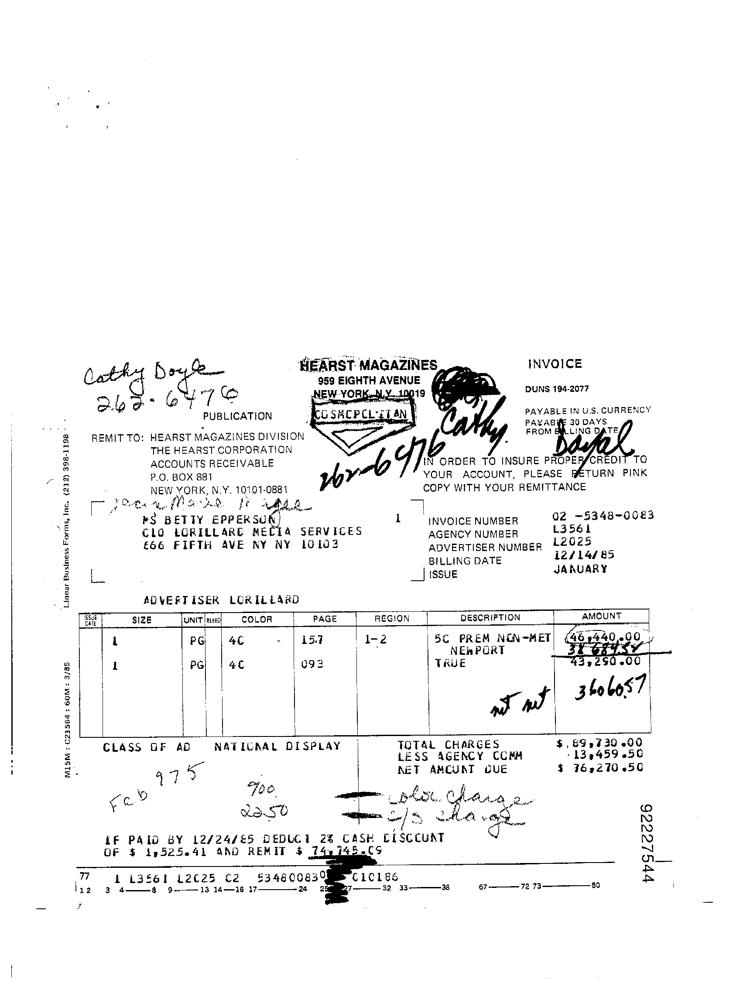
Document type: Invoice